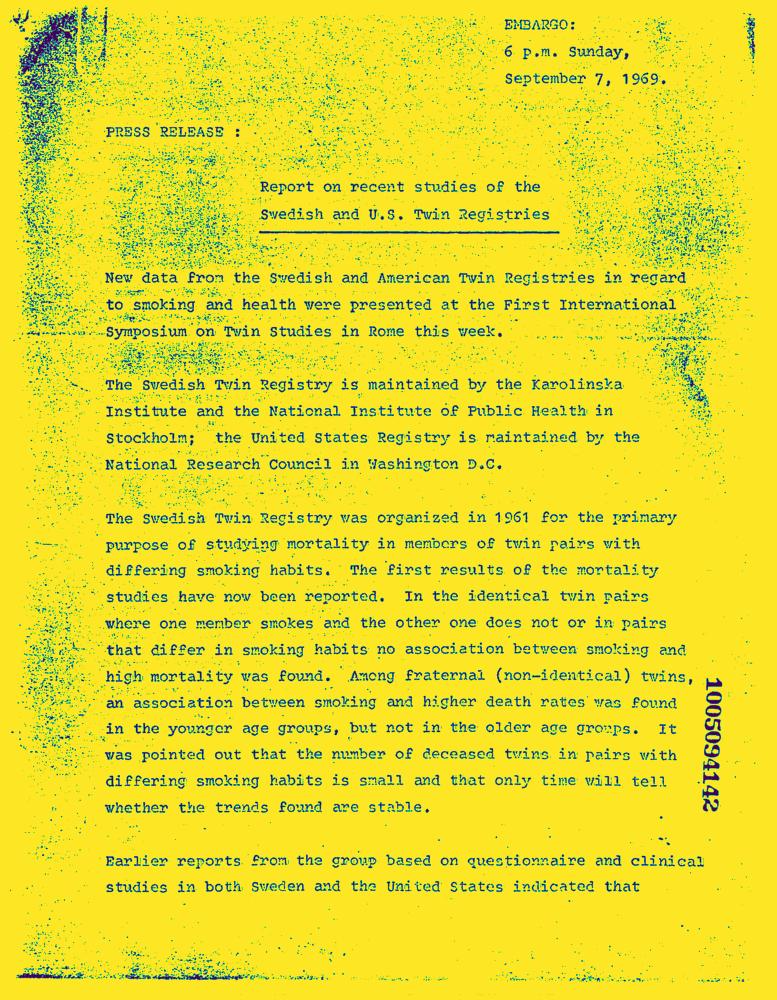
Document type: News-Article